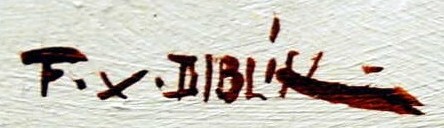
Signature of: františek xaver diblík